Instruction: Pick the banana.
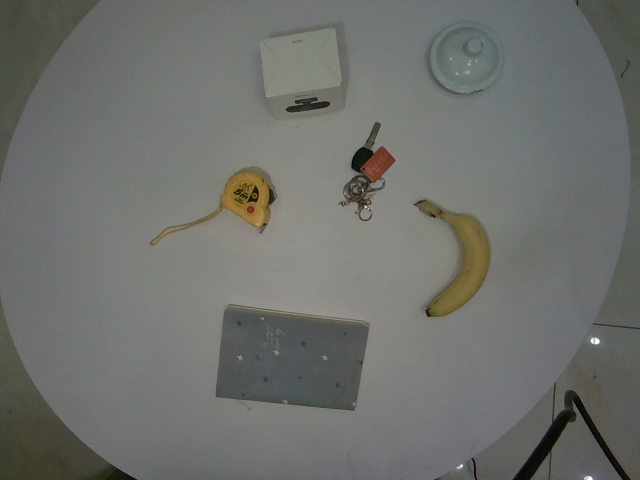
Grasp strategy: vertical